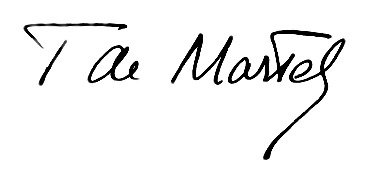
Signature of: thierry de martel